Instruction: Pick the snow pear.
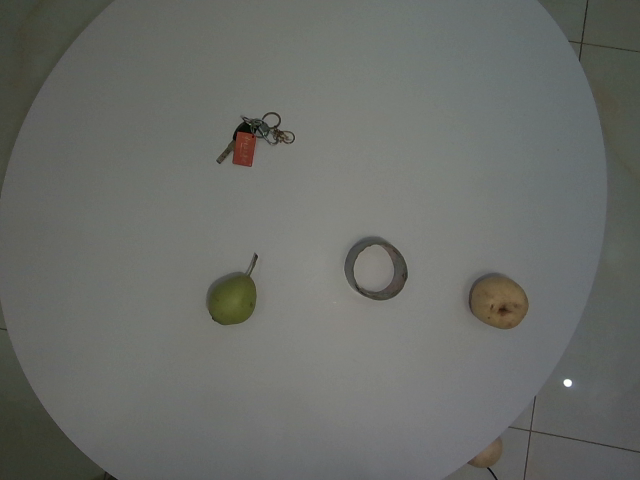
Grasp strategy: vertical